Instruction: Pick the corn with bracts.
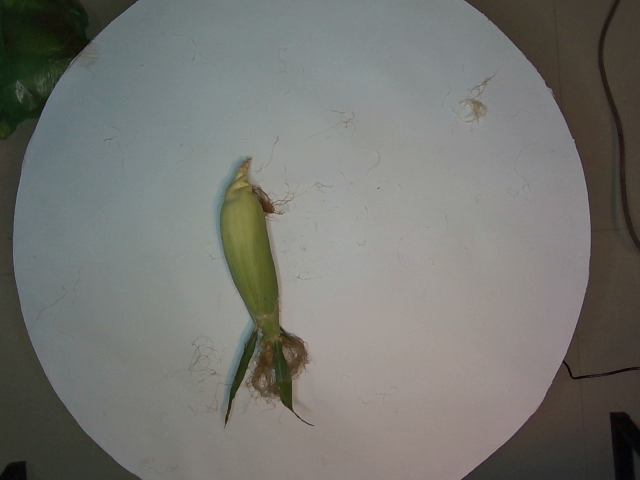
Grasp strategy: vertical